Question: What jurisdiction, city, or county is the document associated with?
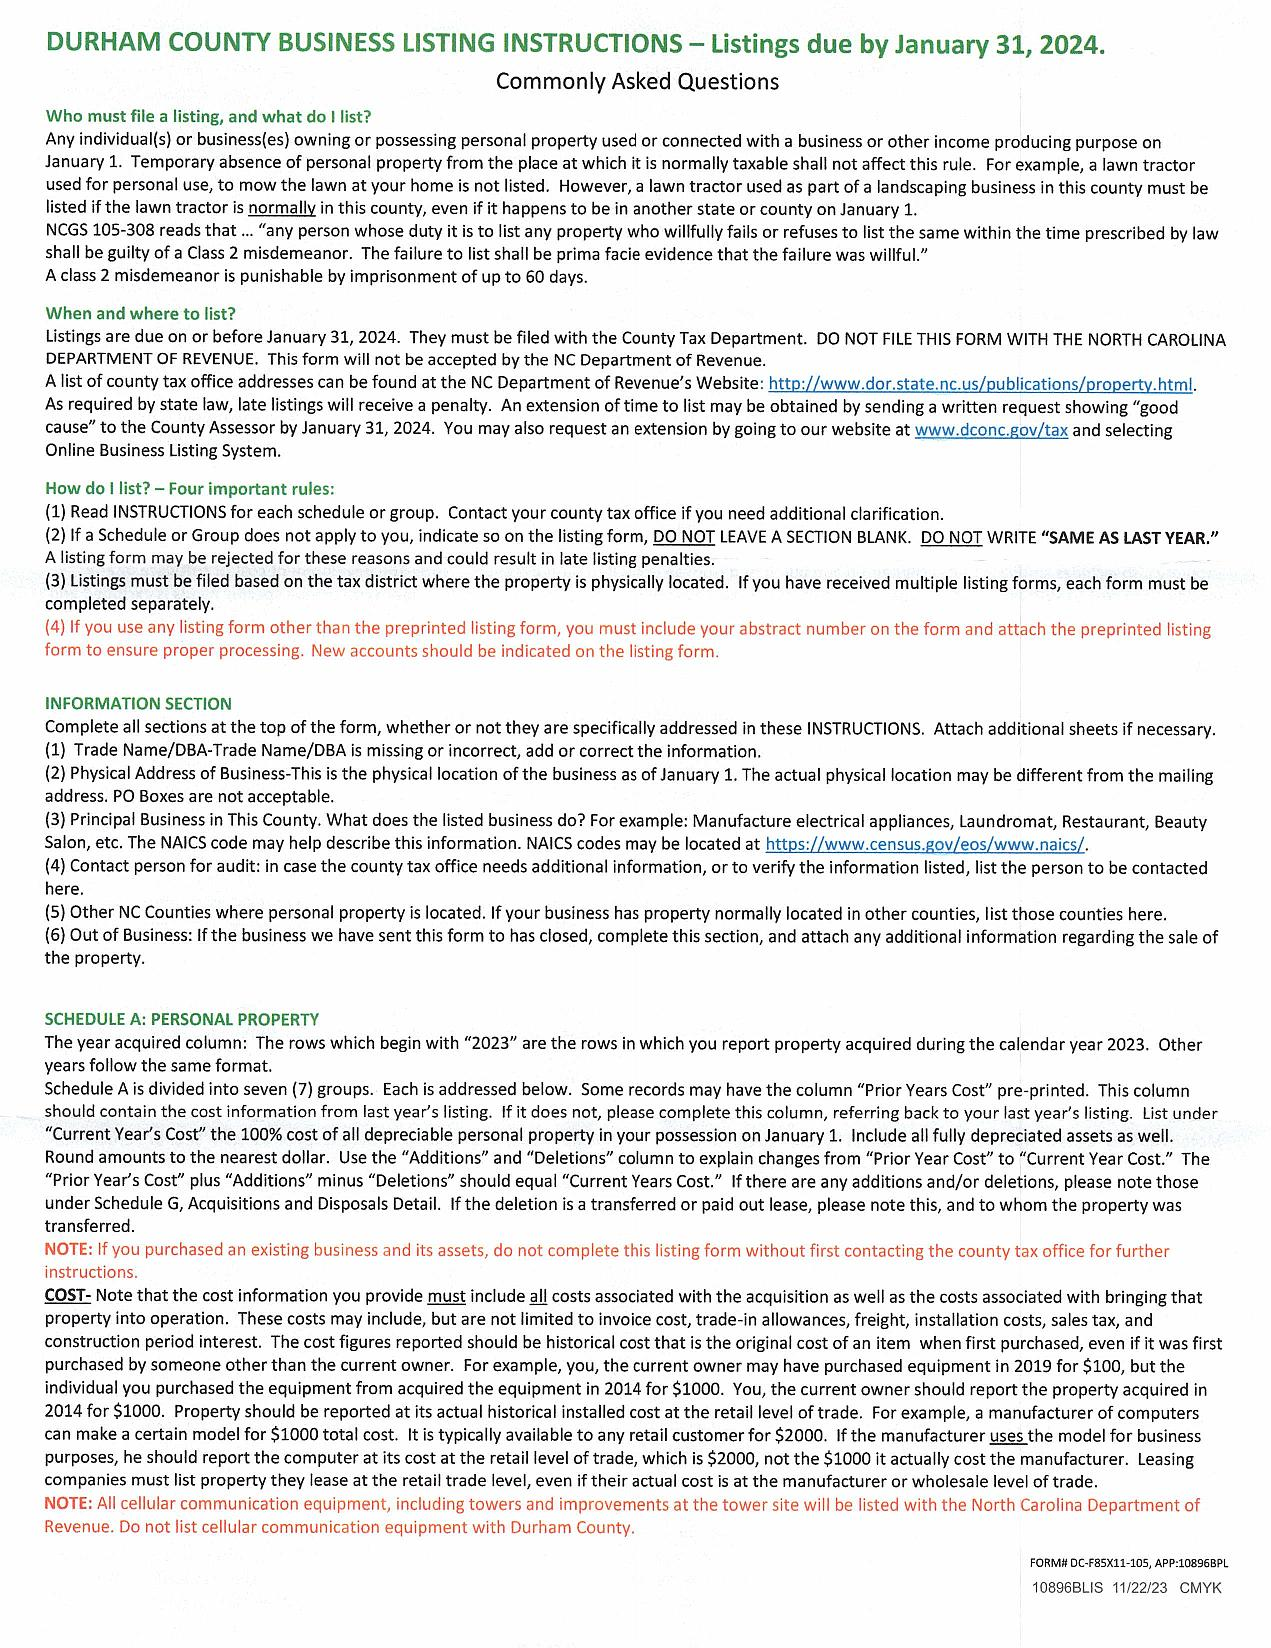
Answer: "Durham County"